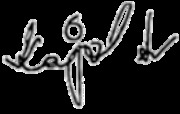
Signature of: kajol